Question: What is the potential diagnosis?
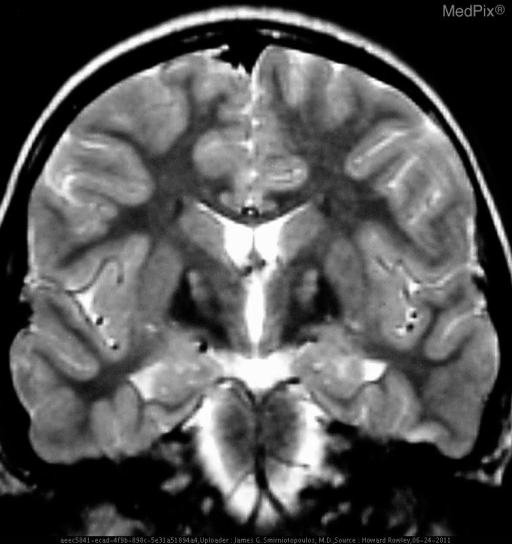
Answer: The possible diagnosis includes •  NBIA 1 - PKAN ("Hallervorden-Spatz" w/PANK2)
•  NBIA 1 - PKAN ("Hallervorden-Spatz" w/o PANK2)
•  NBIA 2 - Ferritin light-chain disease
•  INAD- infantile neuroaxonal dystrophy
•  Aceruloplasminemia.